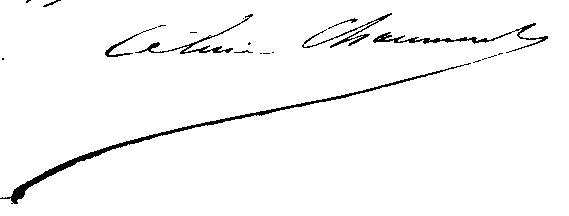
Signature of: céline chaumont